Question: Describe the condition in detail:
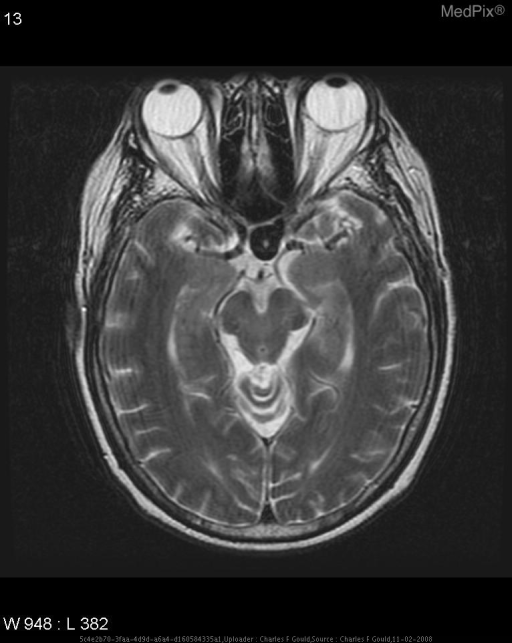
Answer: The disease is discussed as: The dilation of the wall of an artery, vein, or the heart, that forms a sac-like structure.

For image, see:  http://rad.usuhs.mil/rad/radbrowser2/head/PlainFilm/zzsaneur.html